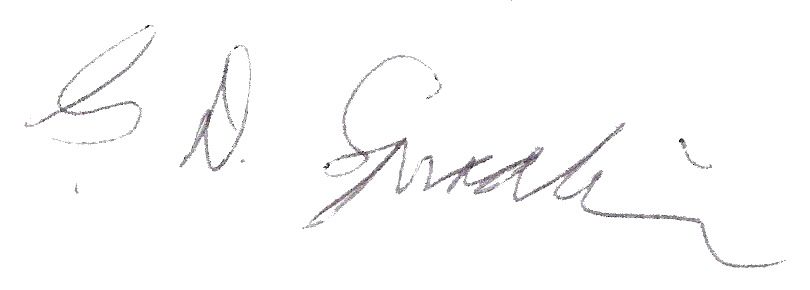
Signature of: g d spradlin